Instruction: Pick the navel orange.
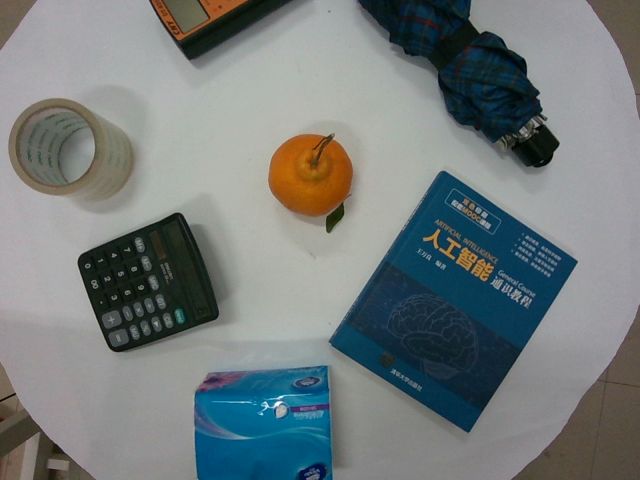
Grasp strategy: vertical